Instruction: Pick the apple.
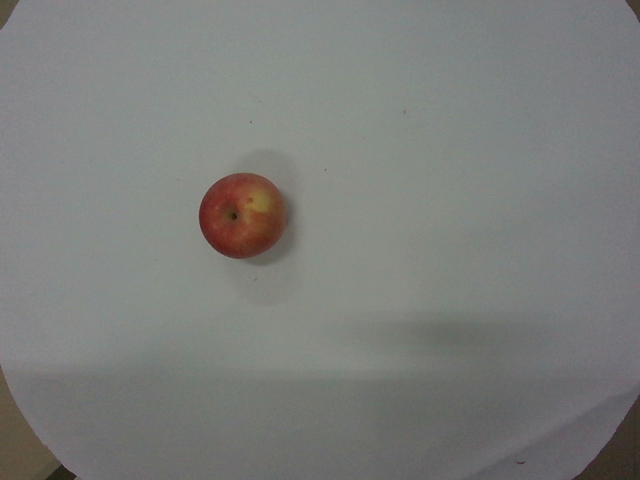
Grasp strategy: vertical